Question: What is the address or location of the property listed in the document?
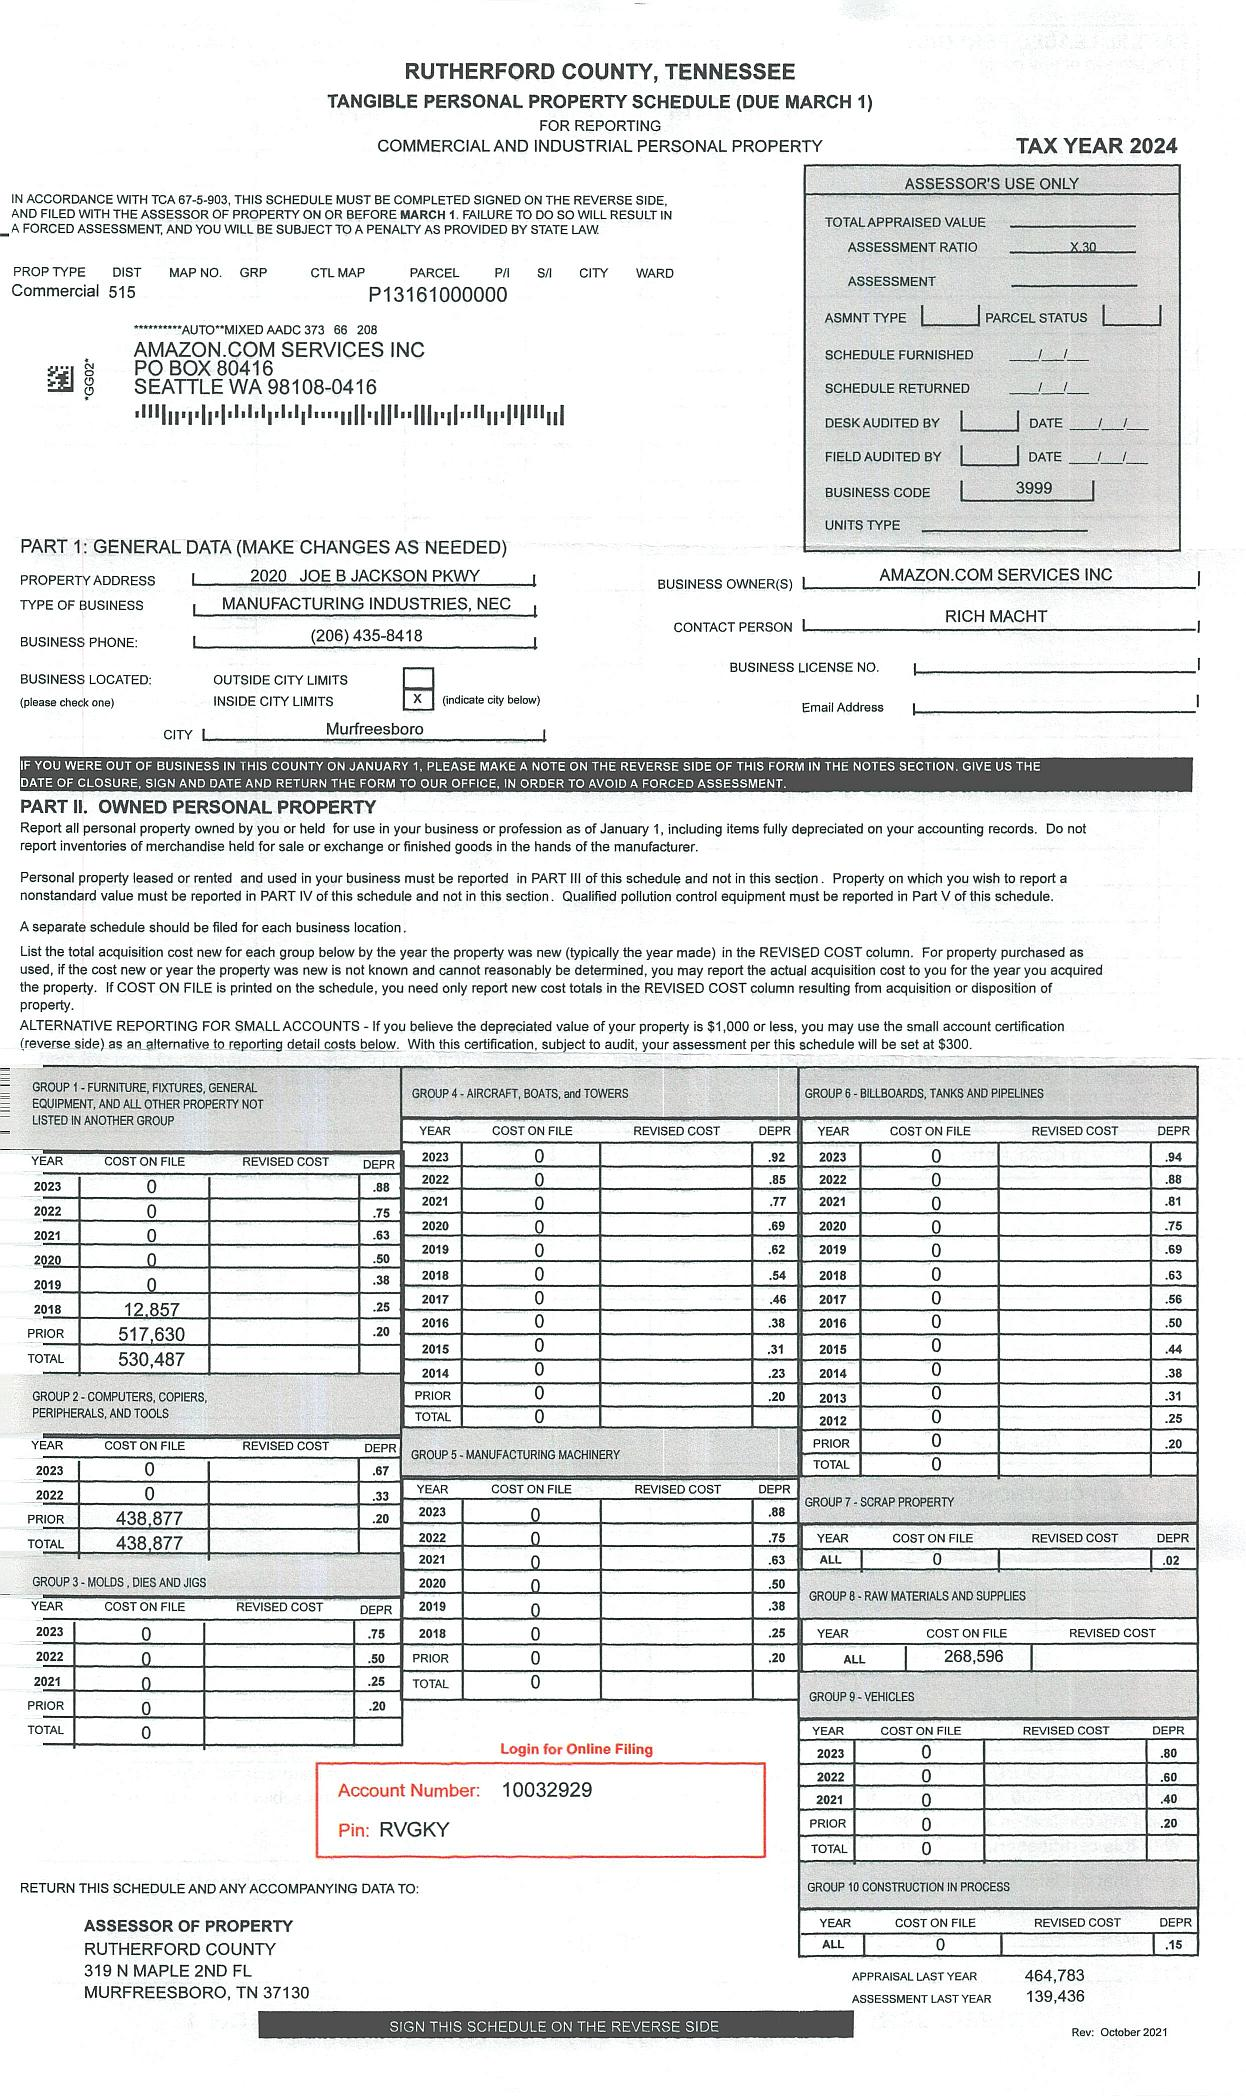
Answer: "2020 JOE B JACKSON PKWY, MURFREESBORO, TN 37129"